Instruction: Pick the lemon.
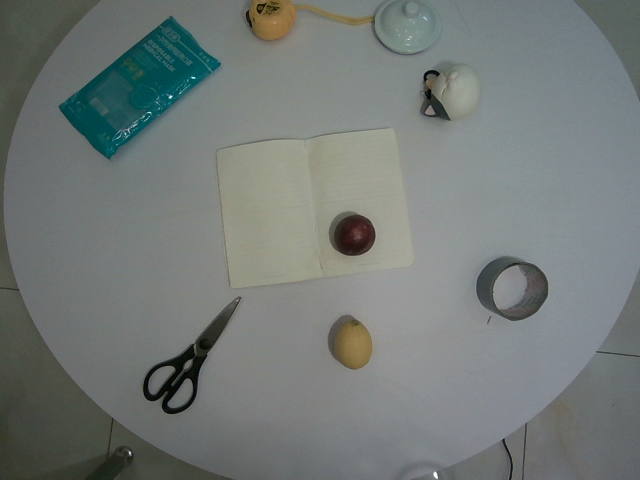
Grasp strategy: vertical